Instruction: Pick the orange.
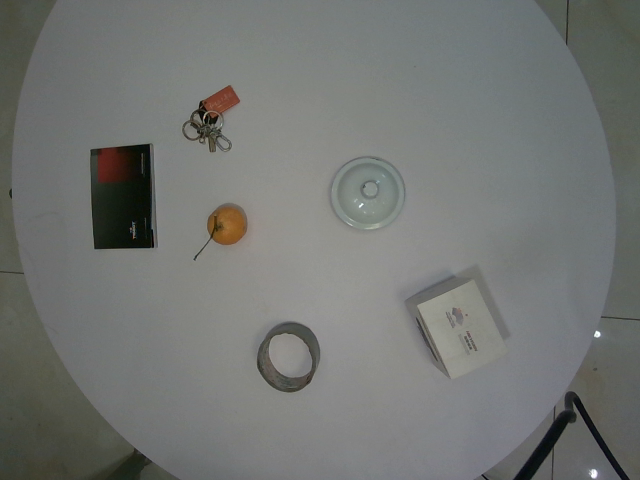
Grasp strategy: vertical